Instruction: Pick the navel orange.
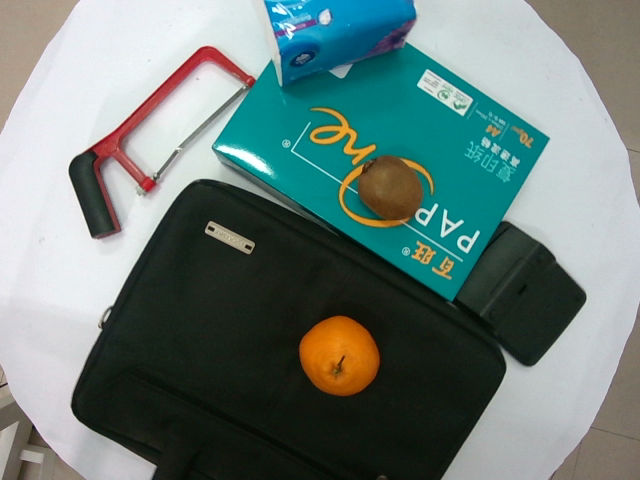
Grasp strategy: vertical